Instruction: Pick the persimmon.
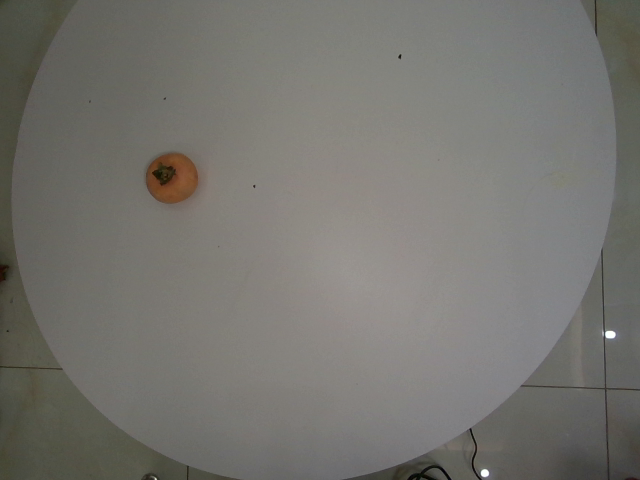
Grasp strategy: vertical